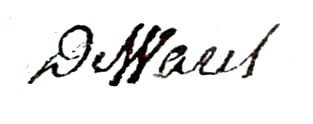
Signature of: jean baptiste étienne de warel